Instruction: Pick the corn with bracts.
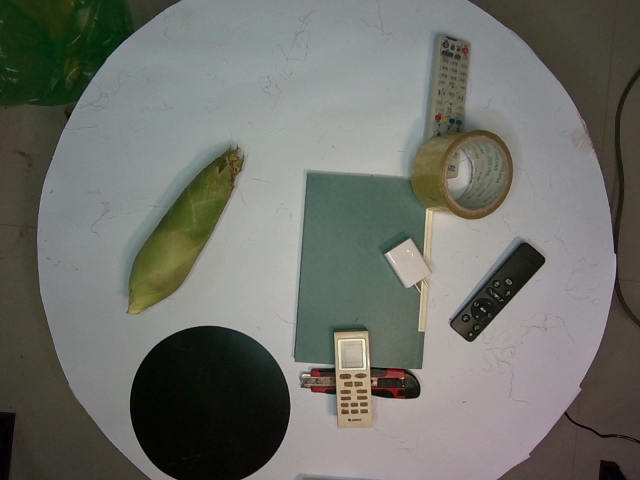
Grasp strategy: vertical